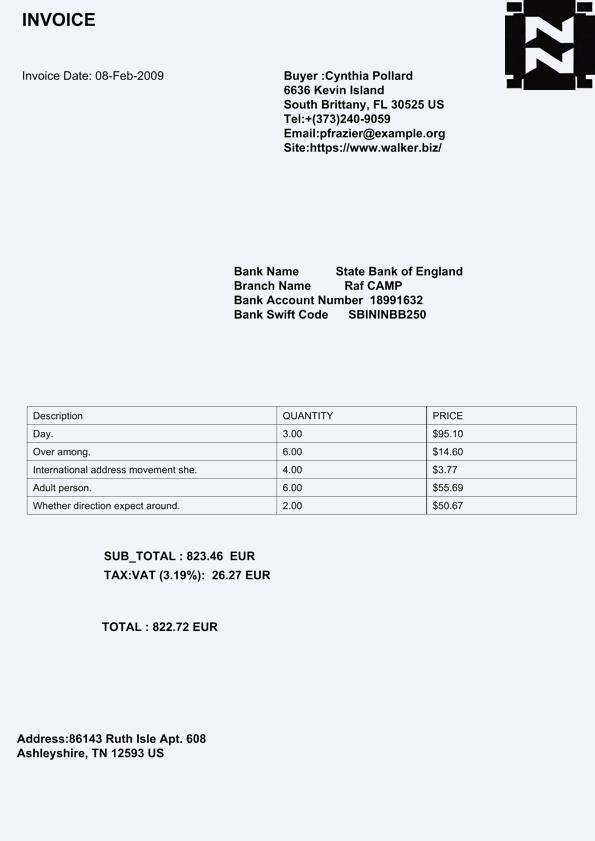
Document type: Invoice